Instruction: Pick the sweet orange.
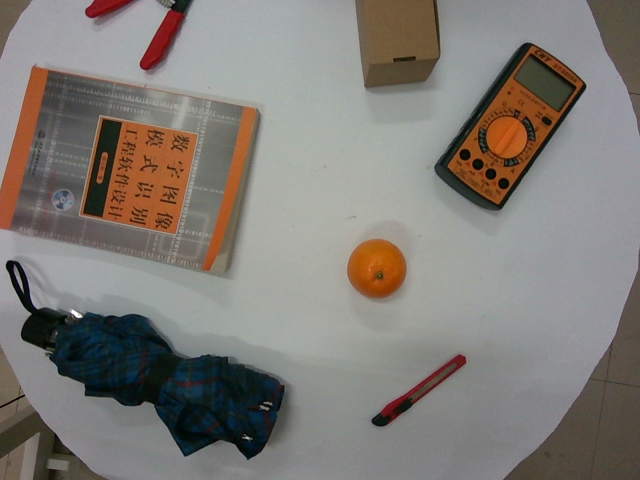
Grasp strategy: vertical